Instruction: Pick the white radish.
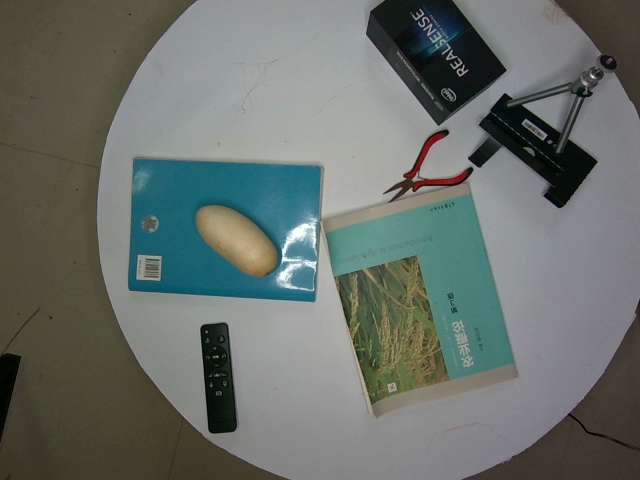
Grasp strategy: vertical